Question: What is the potential diagnosis?
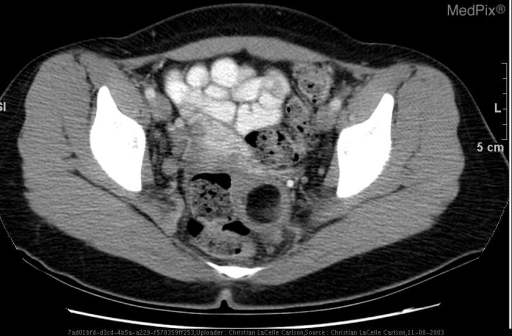
Answer: The possible diagnosis includes Dermoid, cystadenocarcinoma, abscess, endometriosis, any germ cell or other ovarian solid or cystic tumor..